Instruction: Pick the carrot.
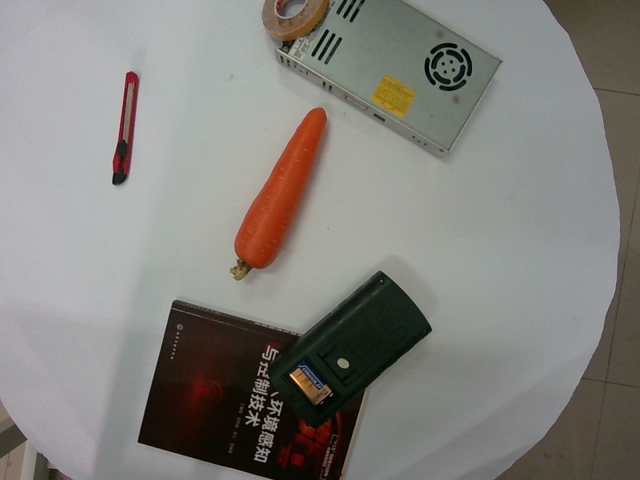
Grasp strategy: vertical